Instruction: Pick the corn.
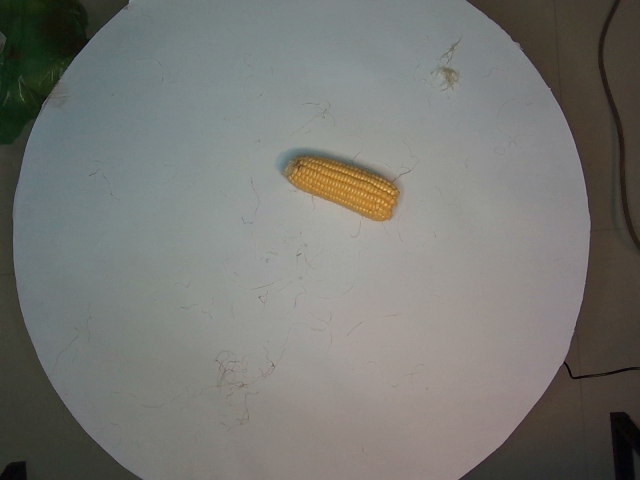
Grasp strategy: vertical